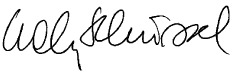
Signature of: wolfgang schüssel